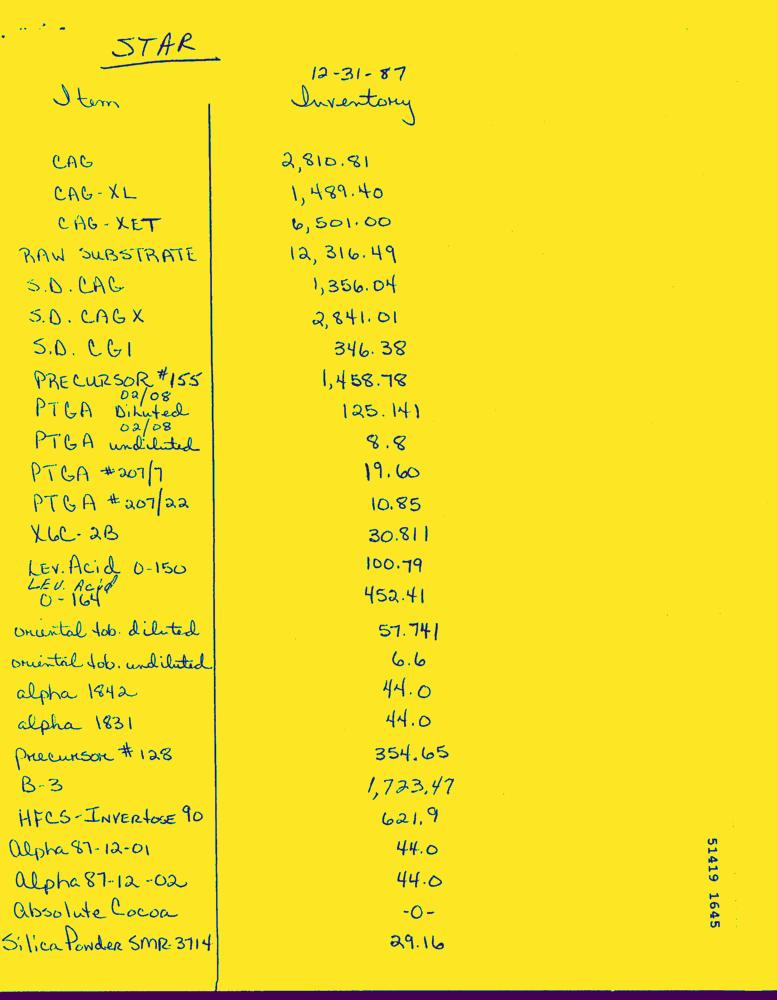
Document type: Hand-Written